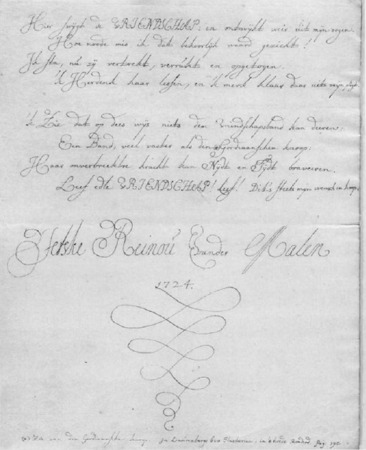
Signature of: jetske reinou van der malen